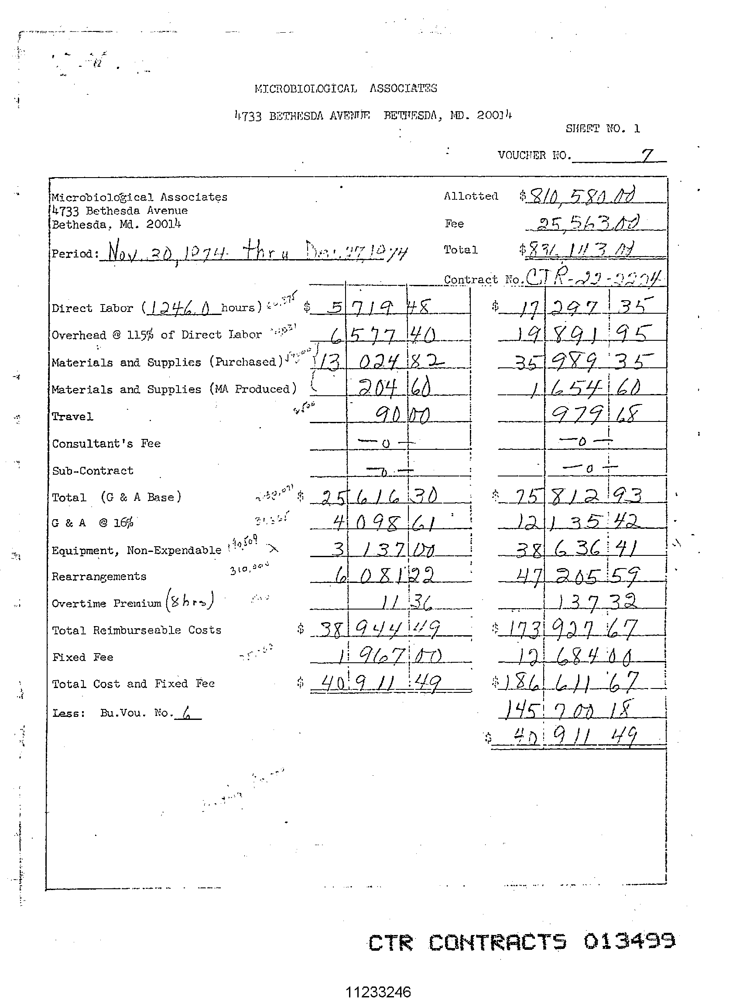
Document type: Invoice